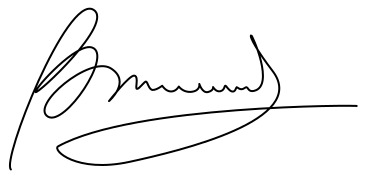
Signature of: boediono